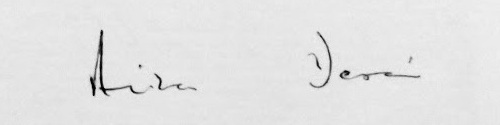
Signature of: anita desai